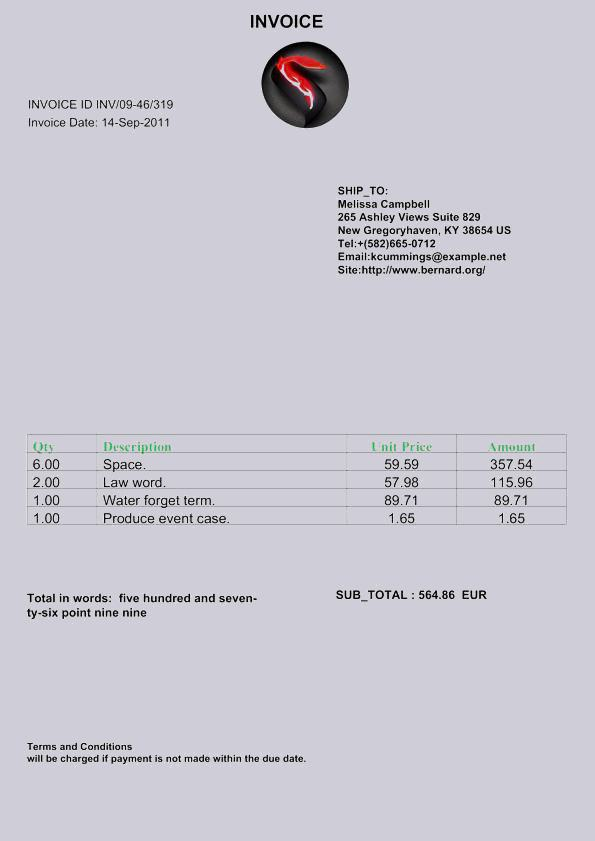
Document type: Invoice